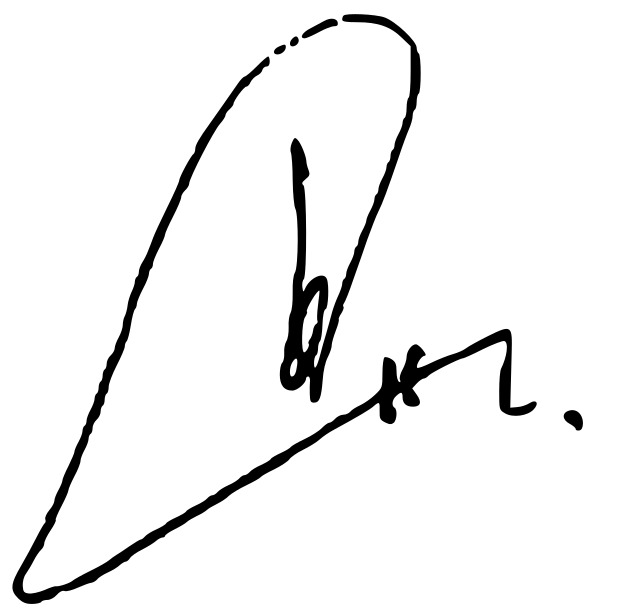
Signature of: costas simitis